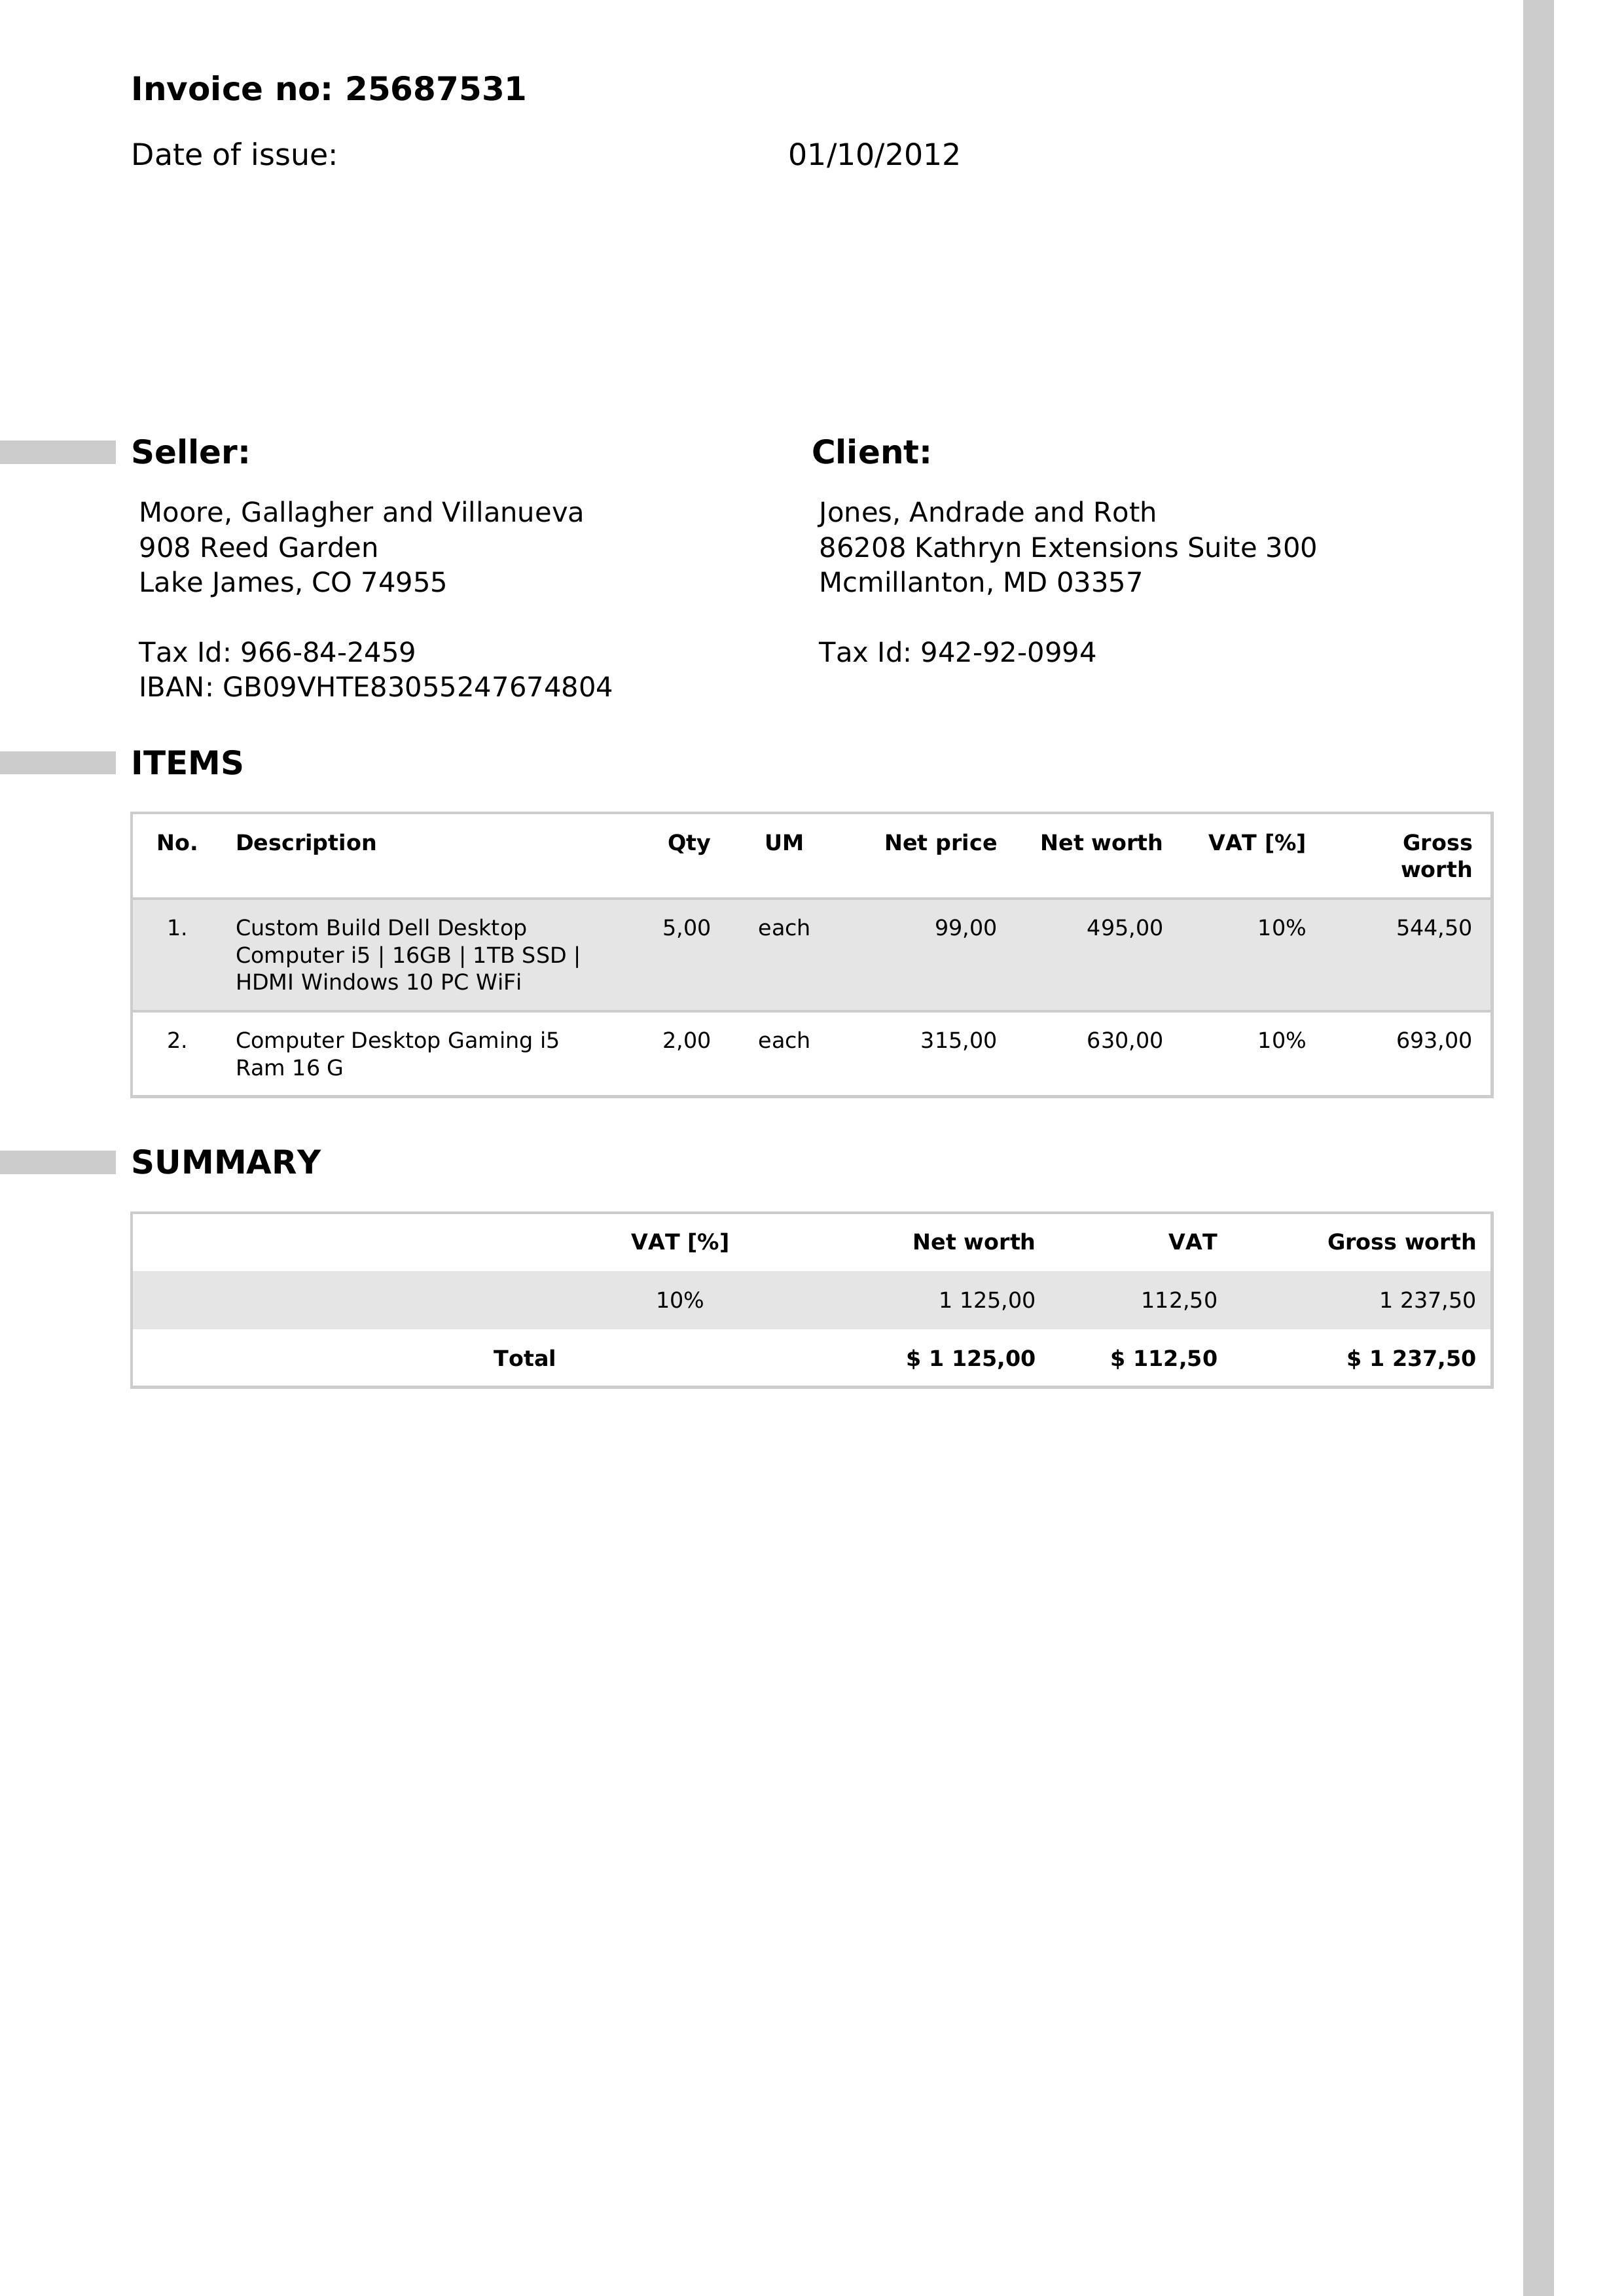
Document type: Invoice